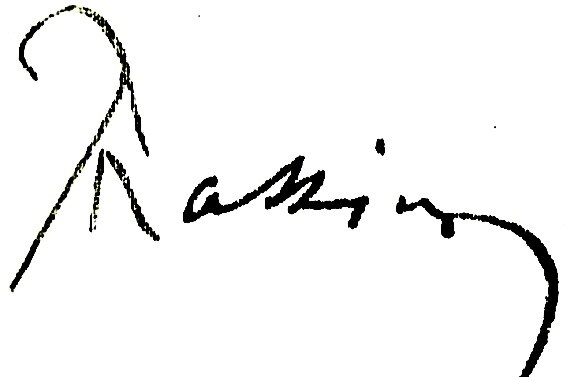
Signature of: mario prassinos